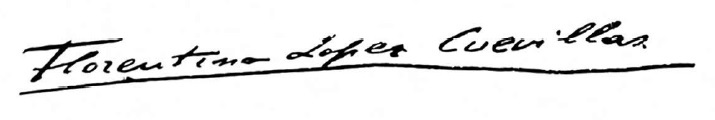
Signature of: florentino lópez cuevillas